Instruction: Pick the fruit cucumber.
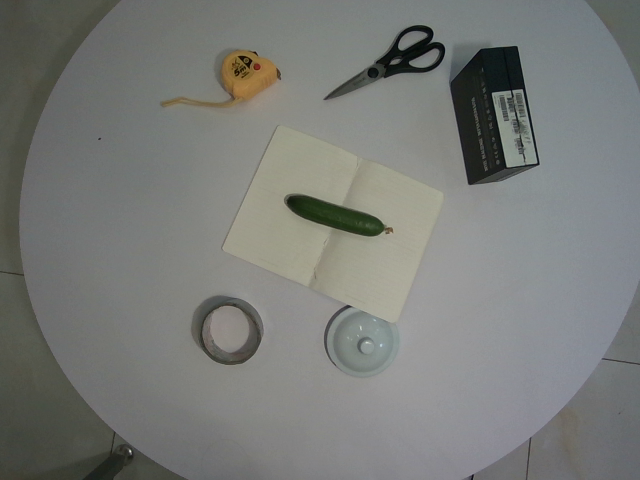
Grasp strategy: vertical